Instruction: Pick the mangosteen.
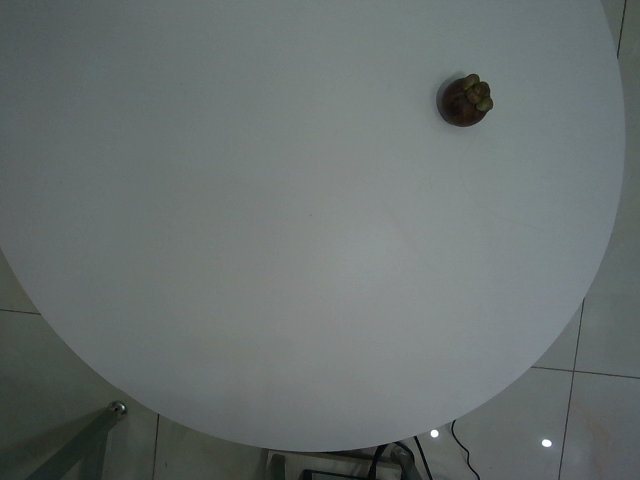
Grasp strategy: vertical